Question: What might the diagnosis be?
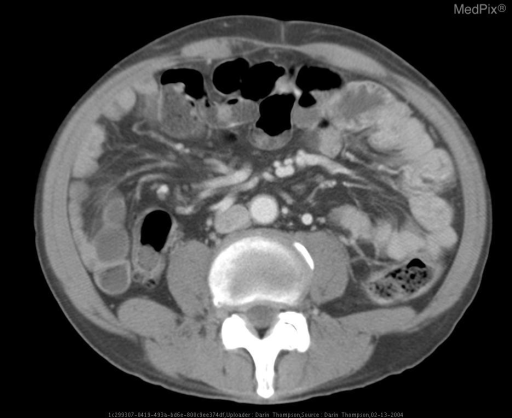
Answer: The possible diagnosis includes Malrotation with partial volvulus
Omental hernia
Partial sbo from adhensions.